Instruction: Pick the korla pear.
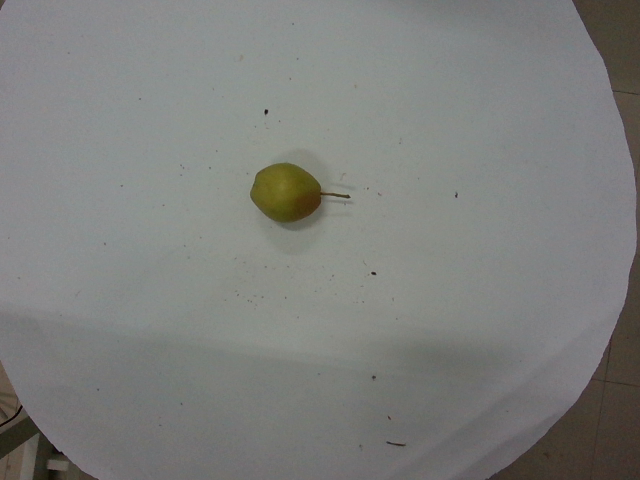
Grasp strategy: vertical